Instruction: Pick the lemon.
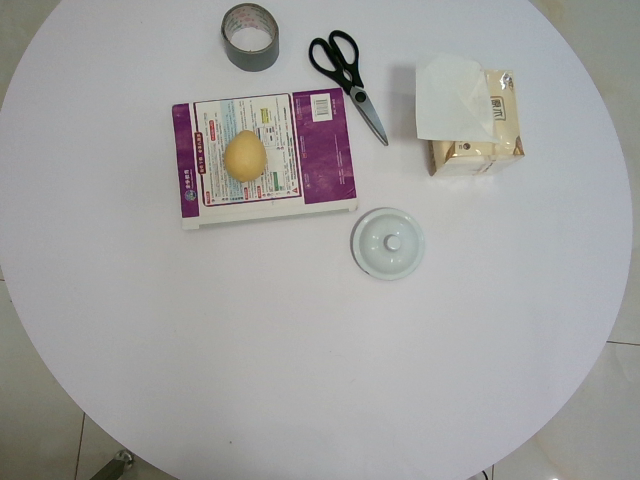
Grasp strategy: vertical